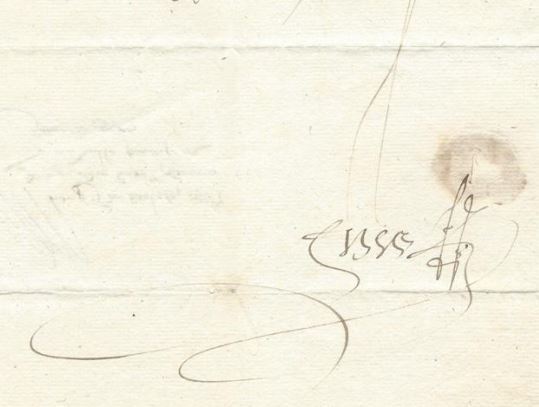
Signature of: simon fizes baron de sauves